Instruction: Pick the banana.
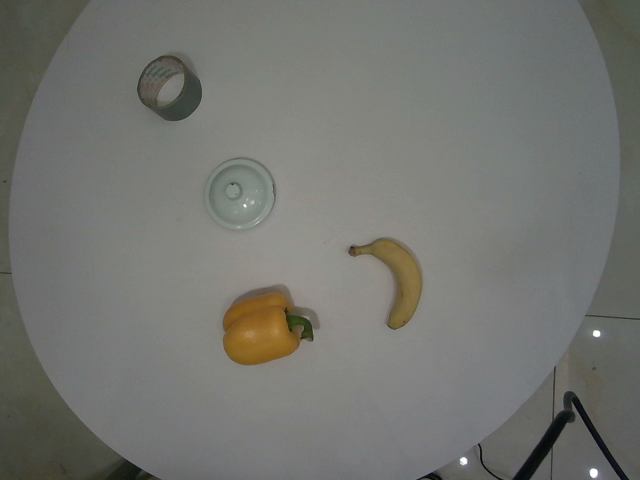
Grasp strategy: vertical